Question: What might the diagnosis be?
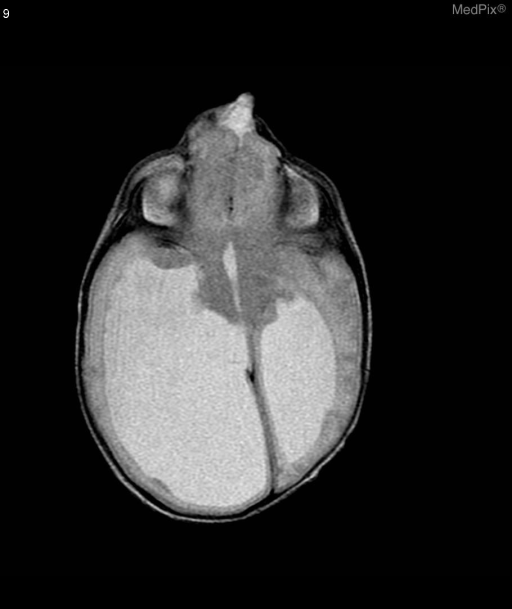
Answer: The possible diagnosis includes Encephalocele
Meningocele
Glioma
Hemangioma
Nasal Dermoid.